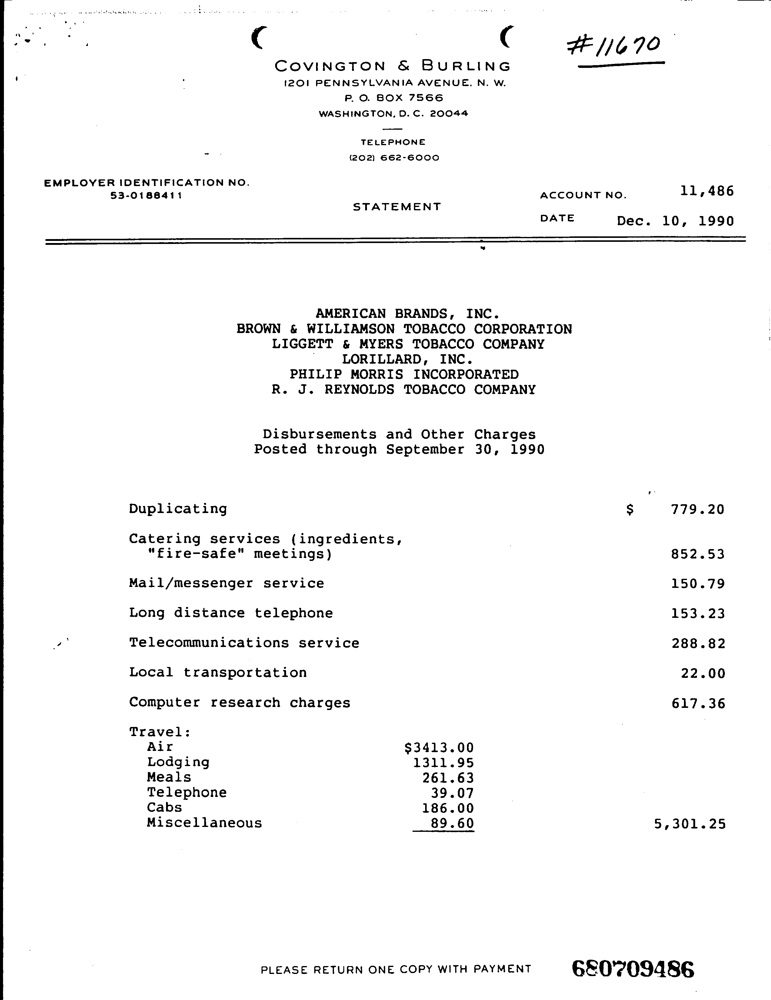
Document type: Invoice